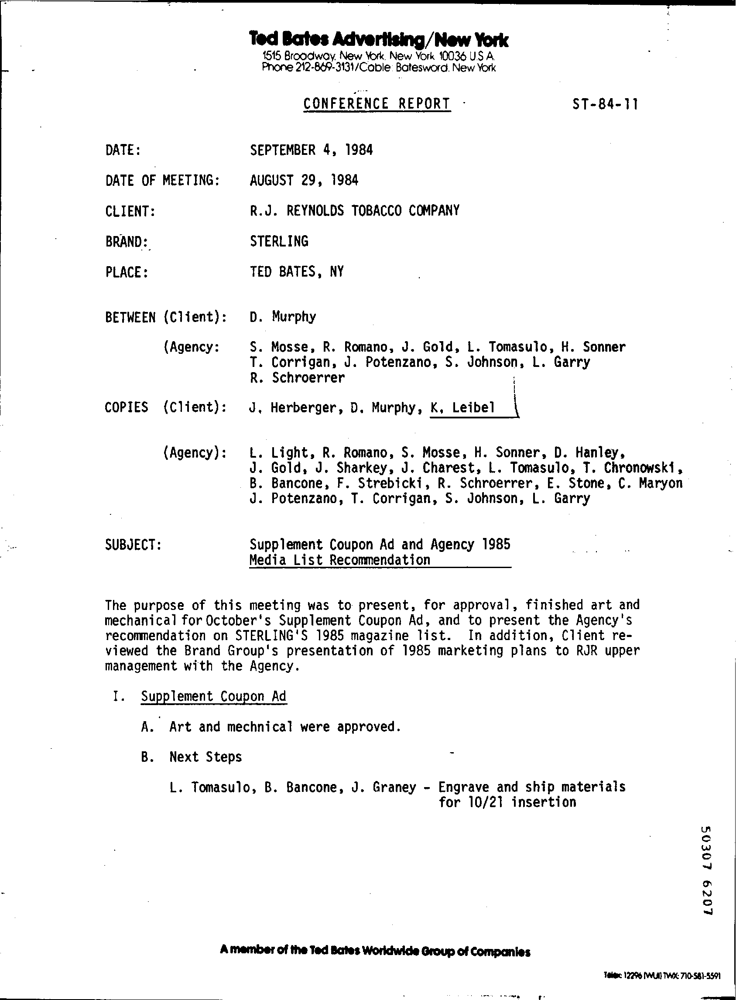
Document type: Invoice